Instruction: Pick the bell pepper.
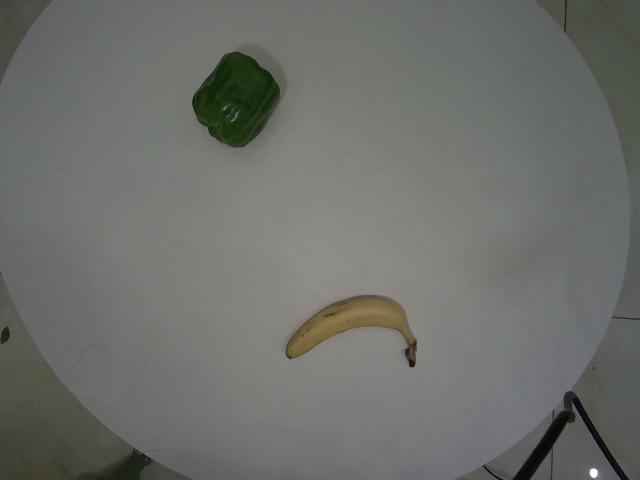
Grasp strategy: vertical